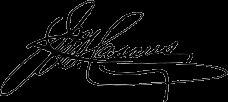
Signature of: jesus m casaus